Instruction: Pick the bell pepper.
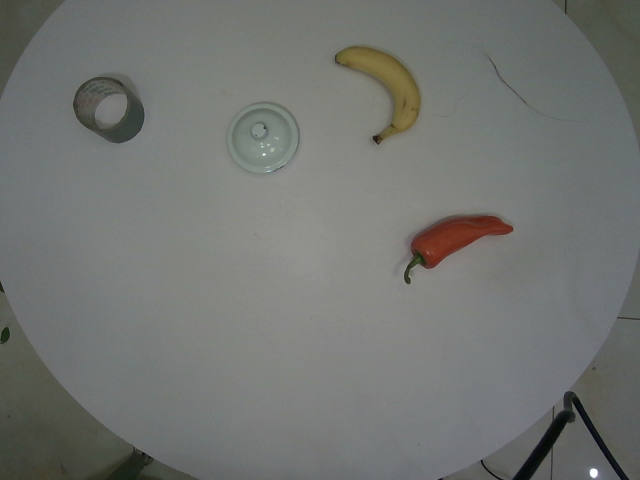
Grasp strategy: vertical